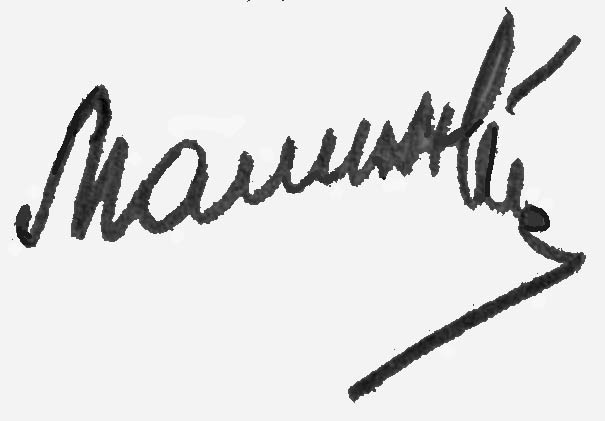
Signature of: rodion malinovsky